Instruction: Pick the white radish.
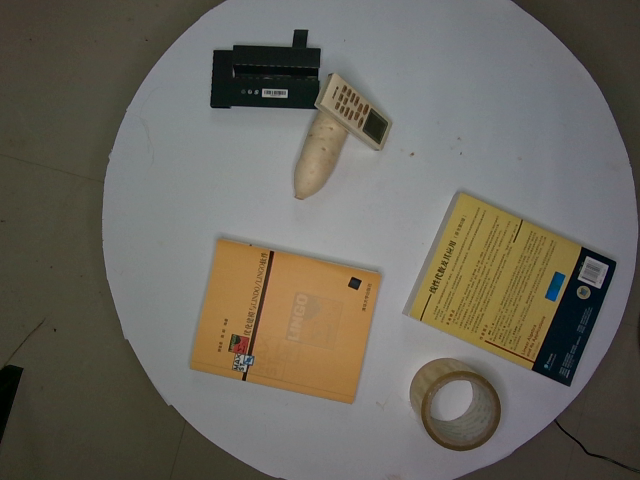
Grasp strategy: vertical